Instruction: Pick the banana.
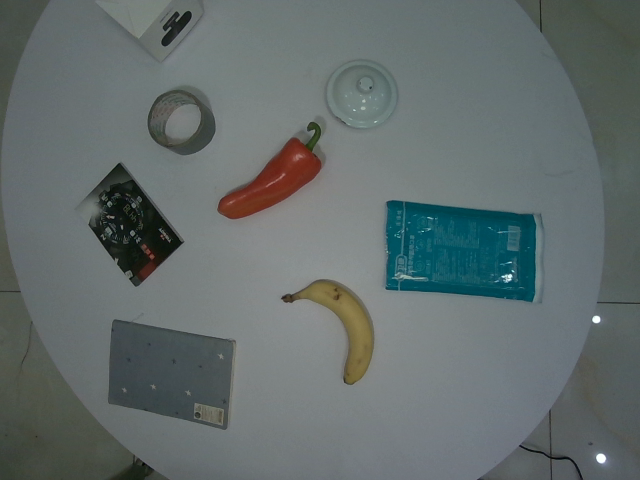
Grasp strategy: vertical